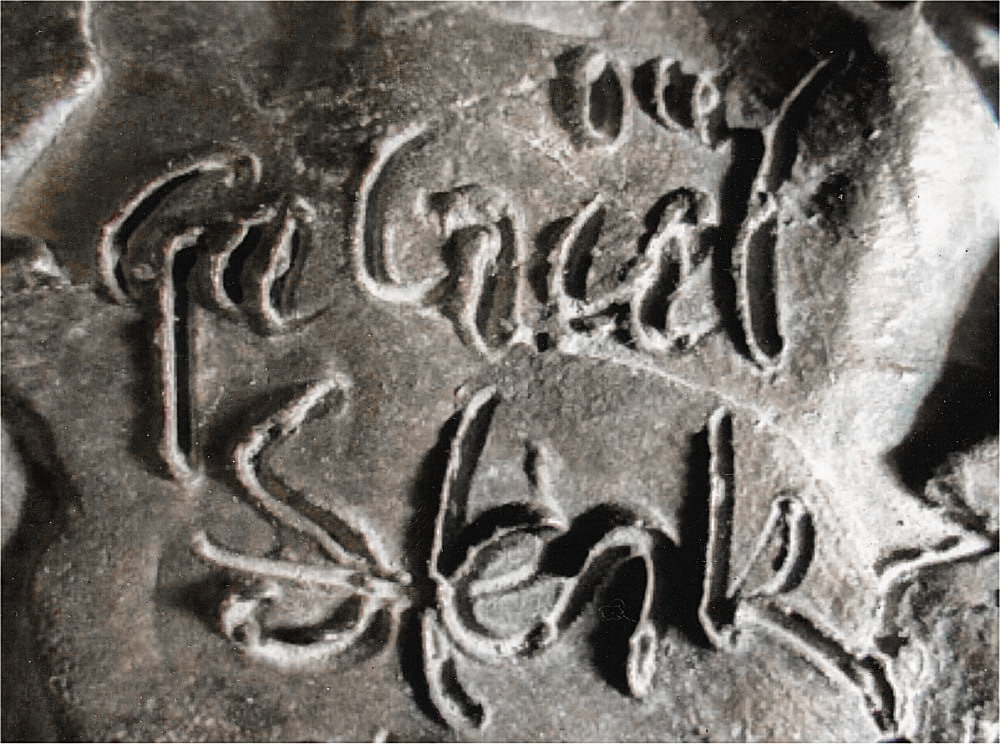
Signature of: gabriël sterk